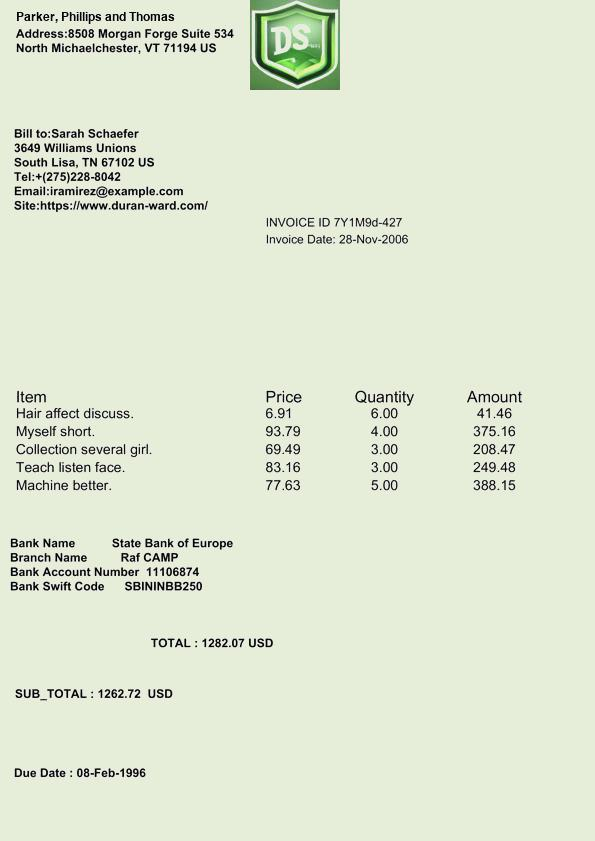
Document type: Invoice